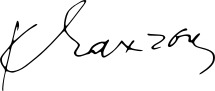
Signature of: kostas taktsis